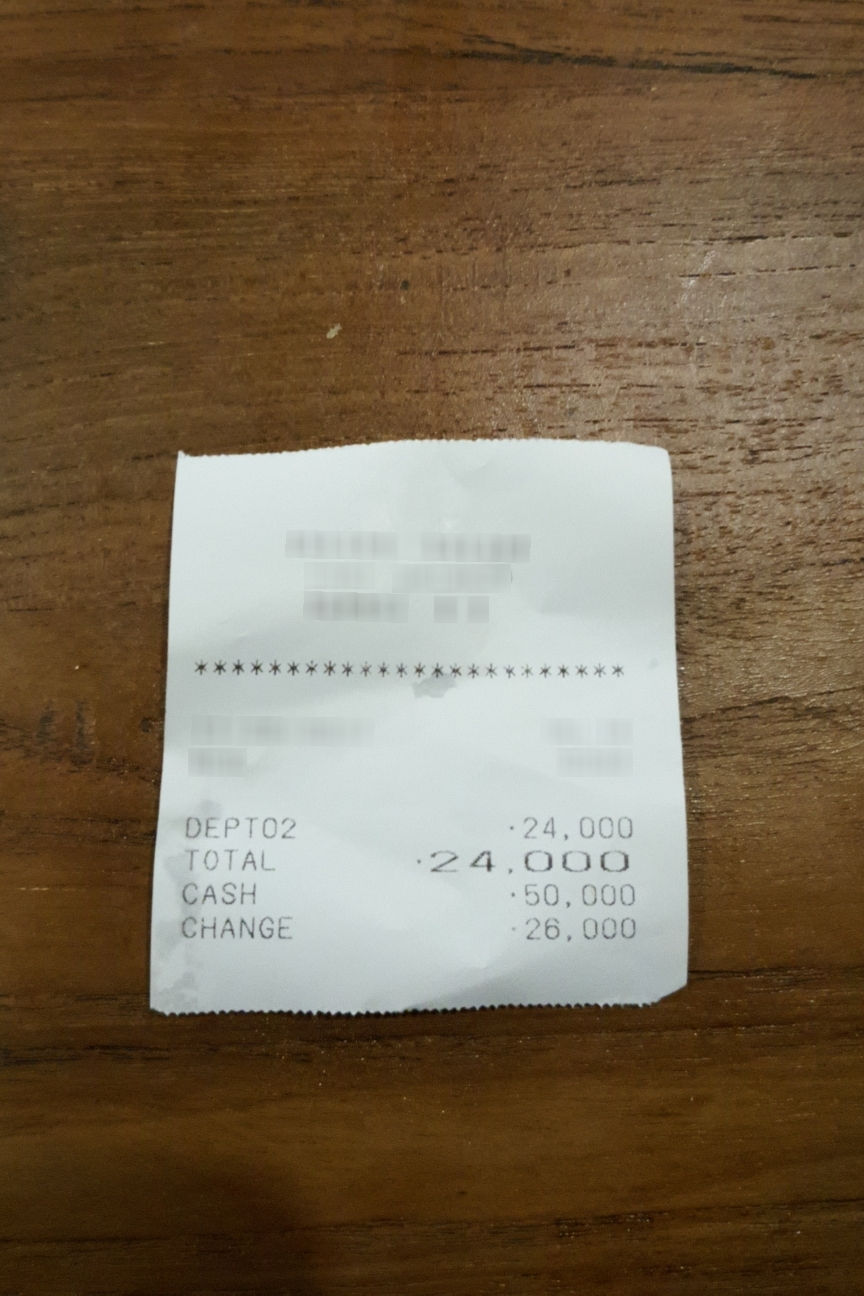
Number of items: 2
Total: 24,000
OCR text regions:
text: TOTAL
text: 24,000
text: CASH
text: 50,000
text: CHANGE
text: 26,000
text: DEPT02
text: 24,000